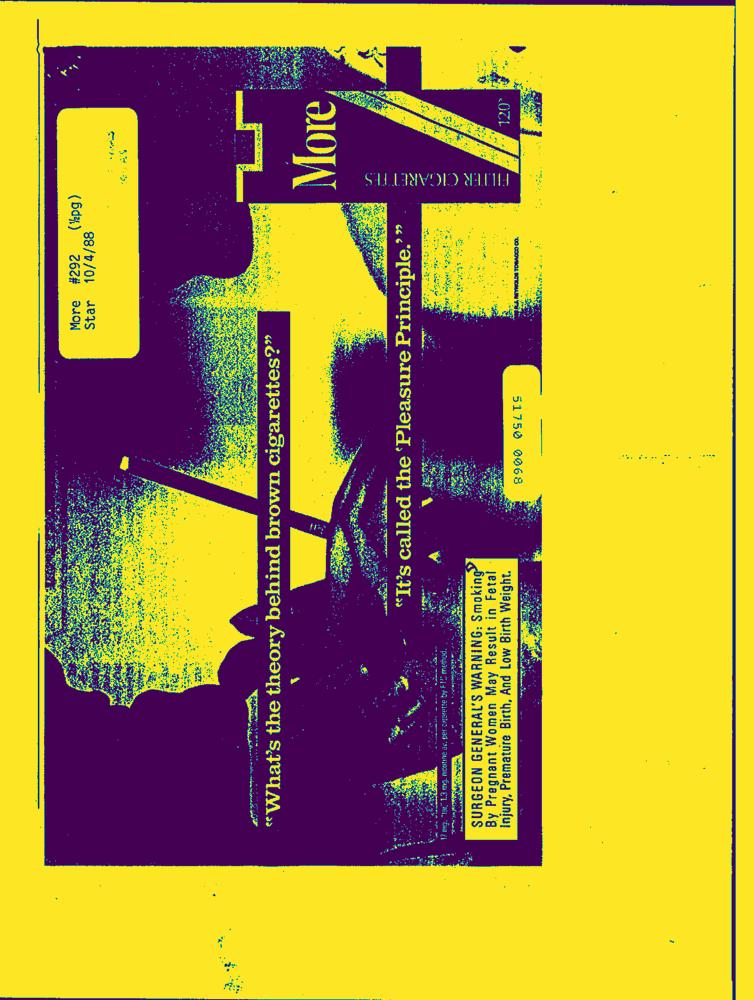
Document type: AD